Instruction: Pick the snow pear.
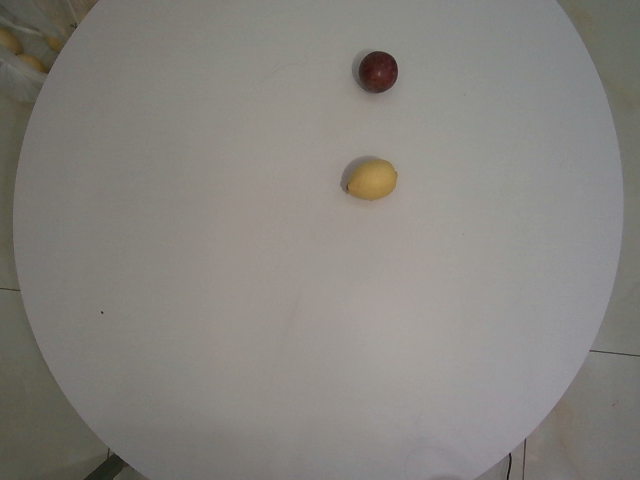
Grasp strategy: vertical